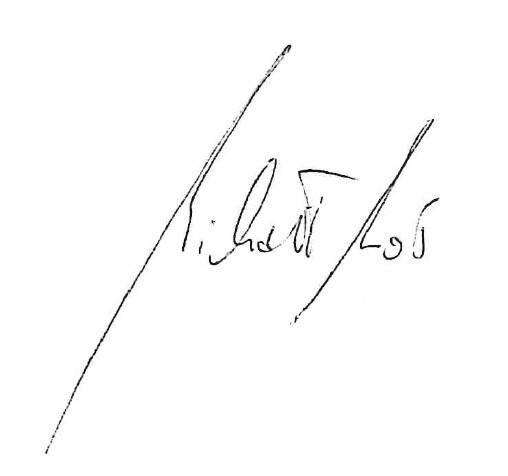
Signature of: michał woś